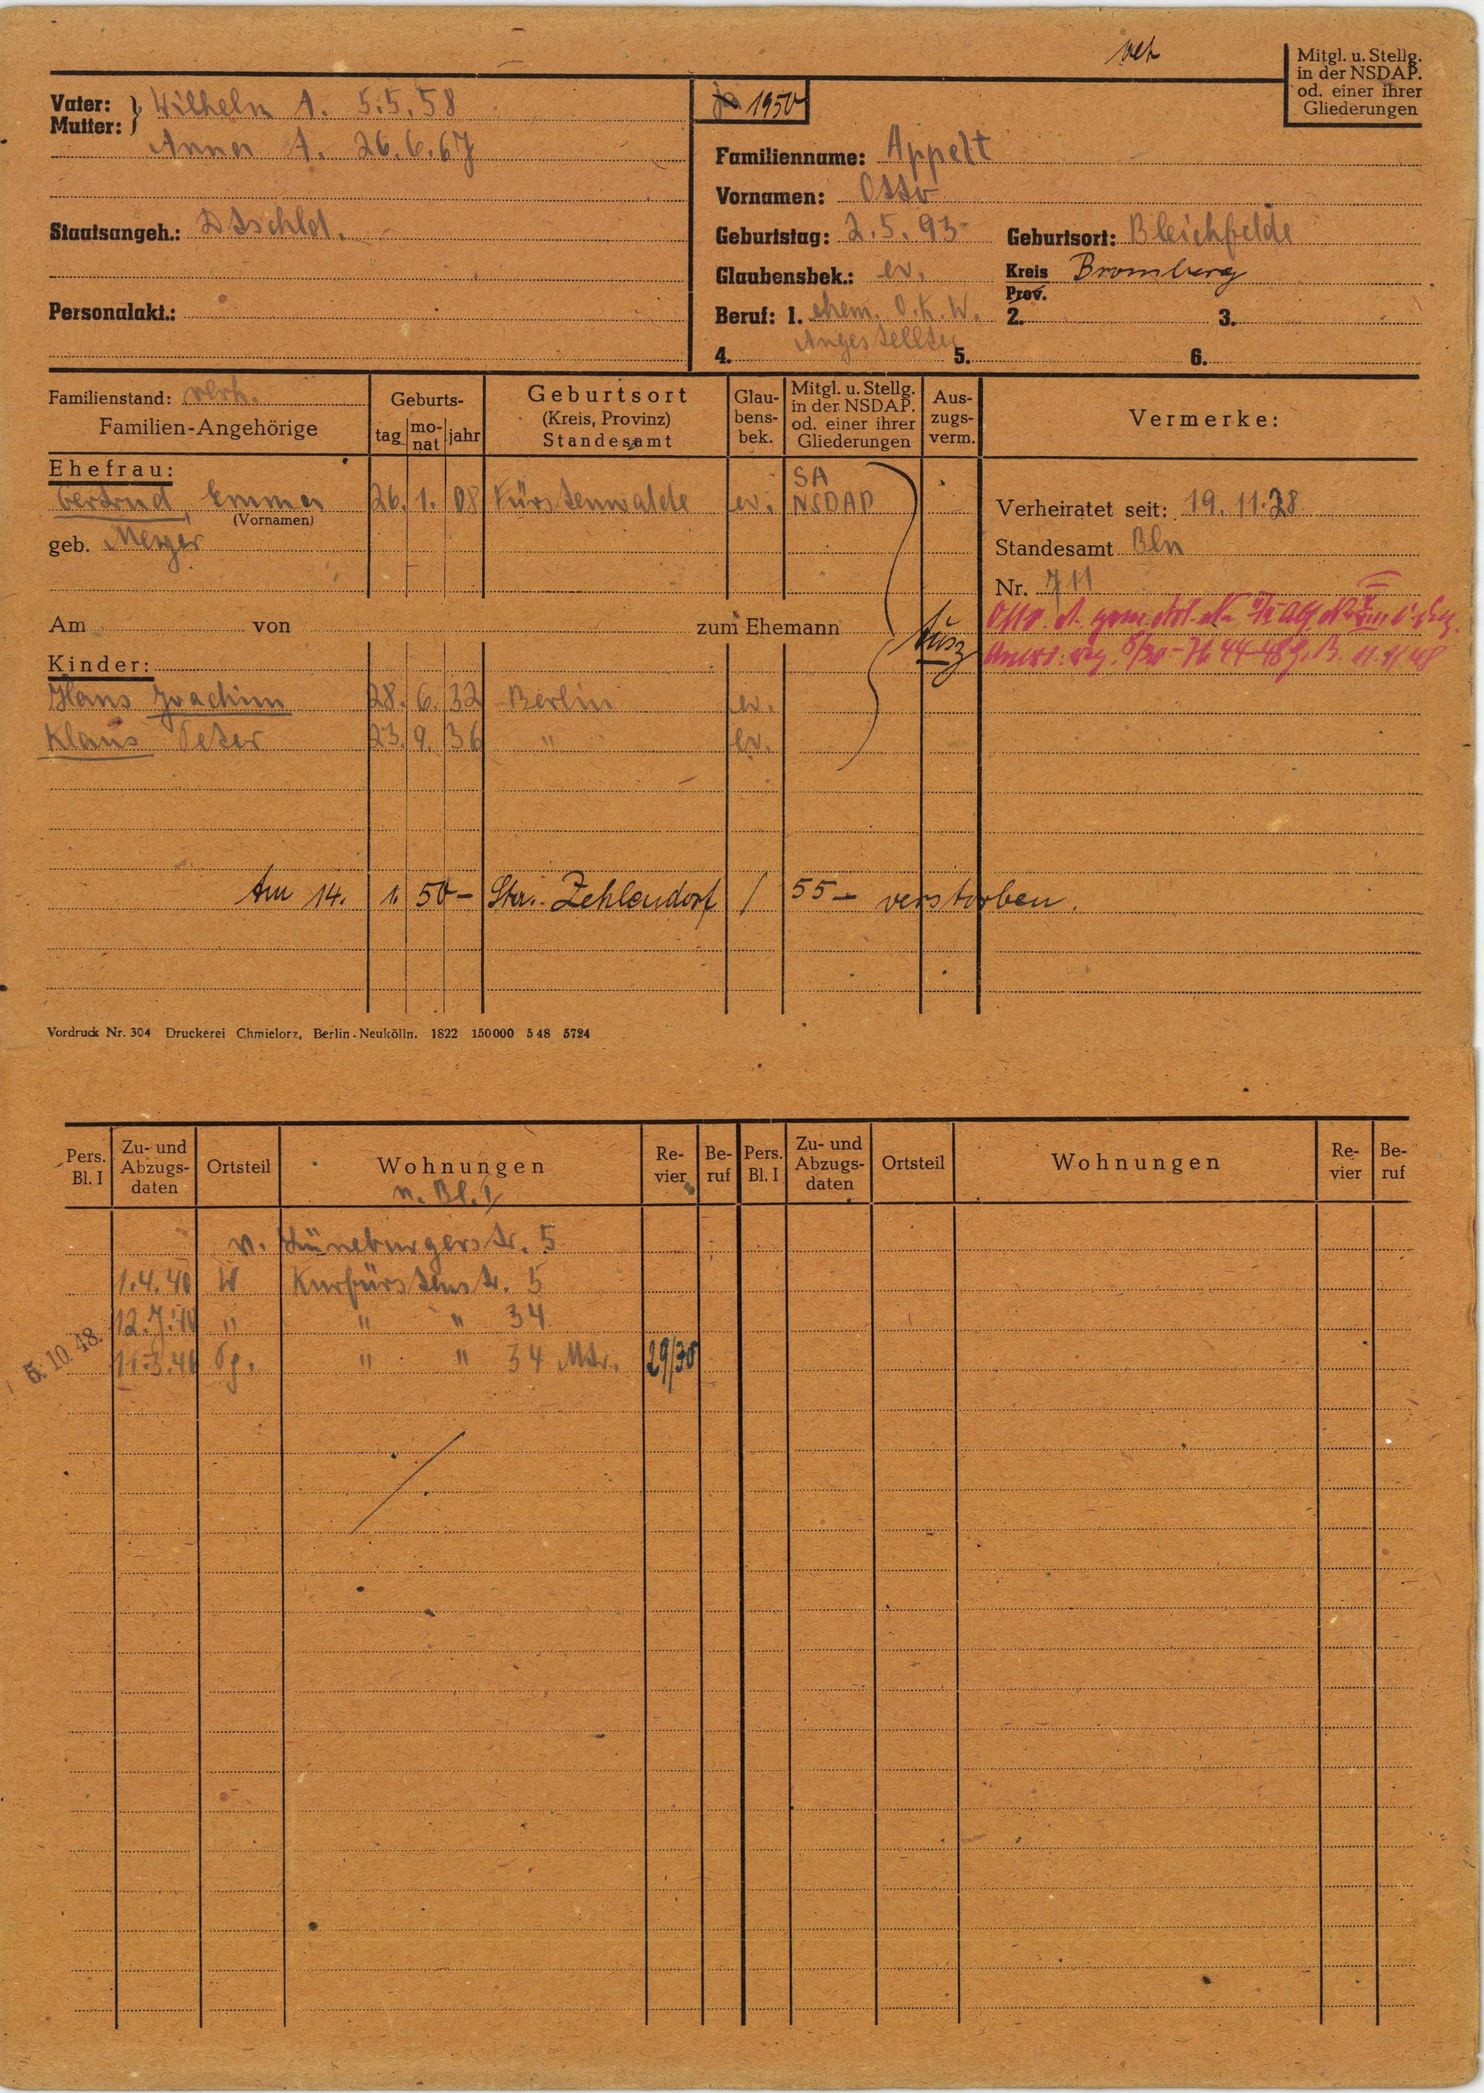
Appelt